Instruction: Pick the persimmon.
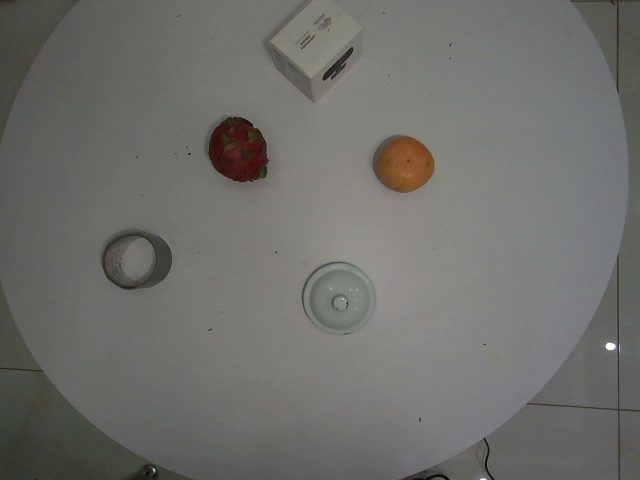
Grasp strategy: vertical